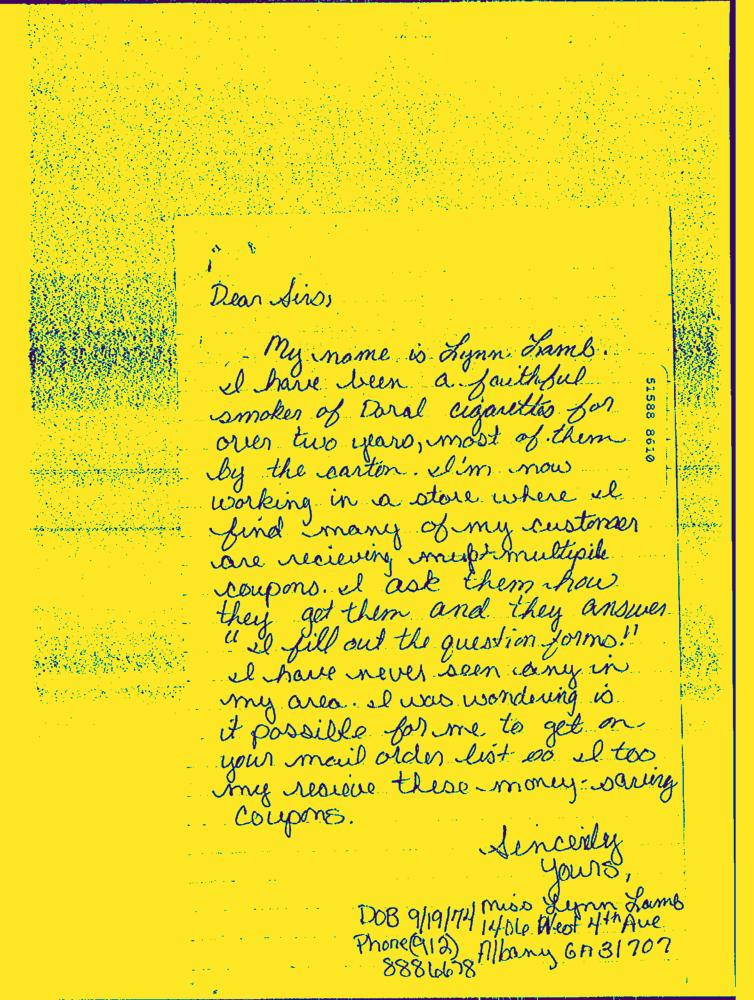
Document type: Hand-Written